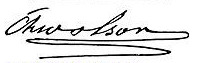
Signature of: daniel chwolson